Question: How does the patient history play a role?
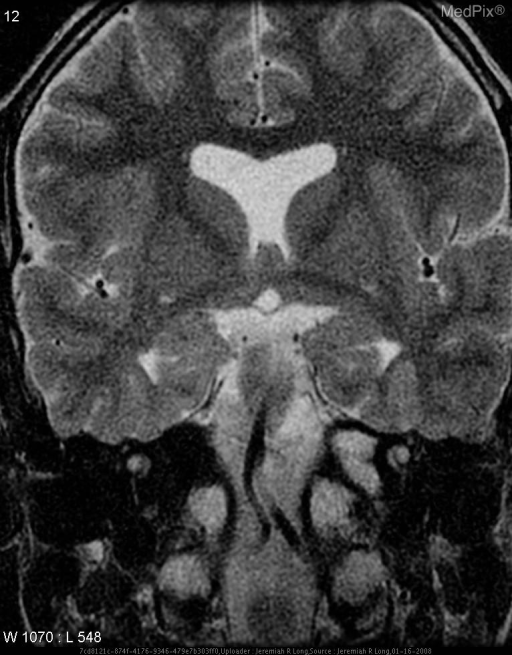
Answer: The patient's history of 10 year-old male with a known dignosis of septo-optic dysplasia. is key in understanding the case.